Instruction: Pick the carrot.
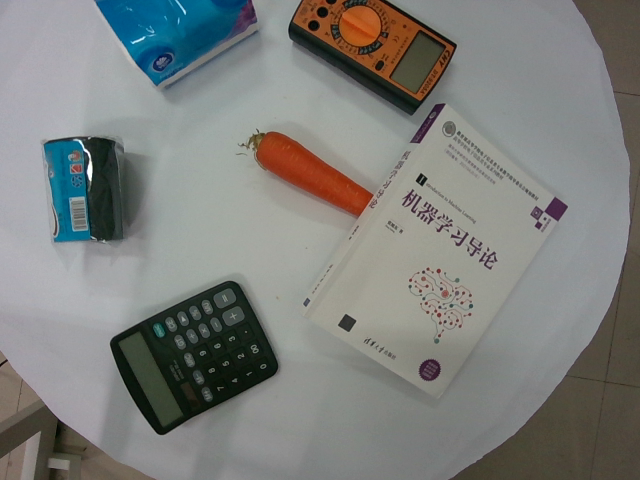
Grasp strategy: vertical